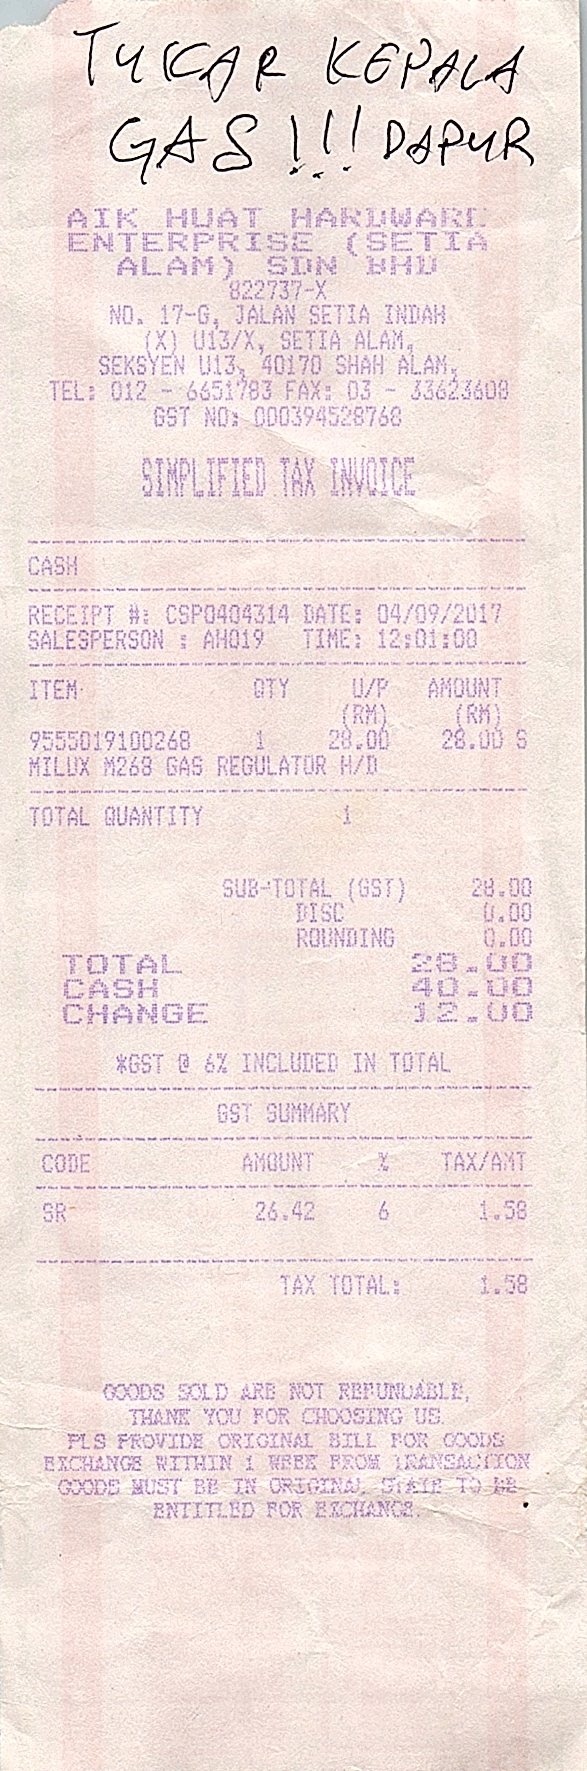
AIK HUAT HARDWARE
ENTERPRISE (SETIA
ALAM) SDN BHD
822737-X
NO. 17-G, JALAN SETIA INDAH
(X) U13/X, SETIA ALAM,
SEKSYEN U13, 40170 SHAH ALAM,
TEL: 012 - 6651783 FAX: 03 - 33623608
GST NO: 000394528768
SIMPLIFIED TAX INVOICE
CASH
RECEIPT #: CSP0404314 DATE: 04/09/2017
SALESPERSON : AH019
TIME: 12:01:00
ITEM
QTY
U/P
AMOUNT
(RM)
(RM)
9555019100268
1
28.00
28.00
S
MILUX M268 GAS REGULATOR H/D
TOTAL QUANTITY
1
SUB-TOTAL (GST)
DISC
ROUNDING
TOTAL
CASH
CHANGE
28.00
0.00
0.00
28.00
40.00
12.00
*GST @ 6% INCLUDED IN TOTAL
GST SUMMARY
CODE
AMOUNT
%
TAX/AMT
SR
26.42
6
1.58
TAX TOTAL:
1.58
GOODS SOLD ARE NOT REFUNDABLE,
THANK YOU FOR CHOOSING US.
PLS PROVIDE ORIGINAL BILL FOR GOODS
EXCHANGE WITHIN 1 WEEK FROM TRANSACTION
GOODS MUST BE IN ORIGINAL STATE TO BE
ENTITLED FOR EXCHANGE.